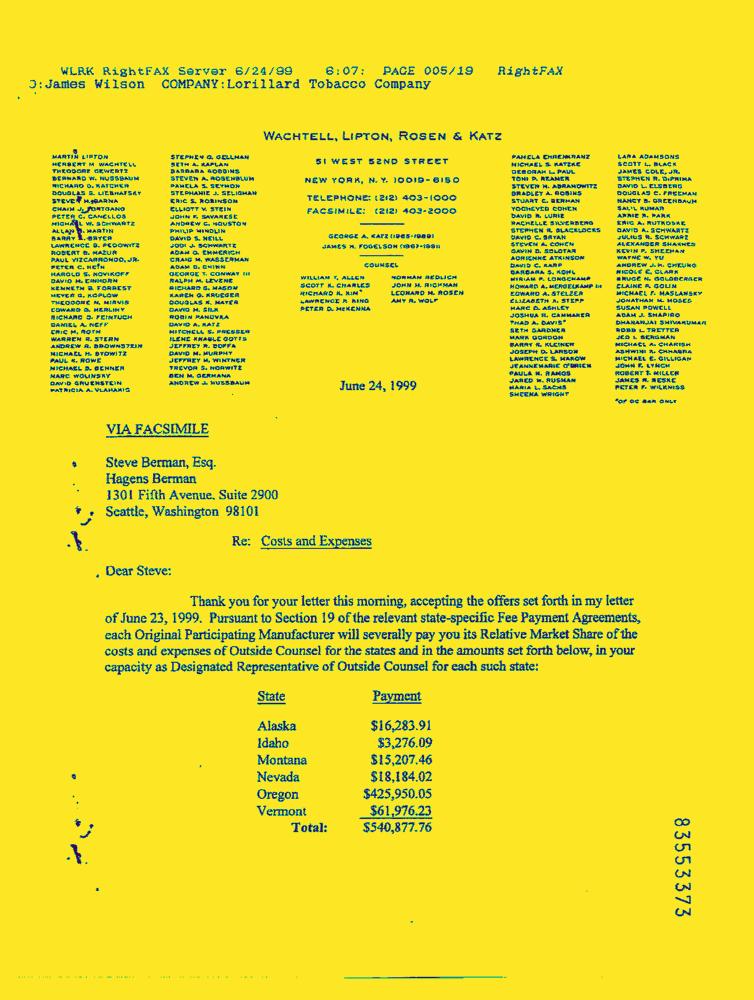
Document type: Letter-Doc